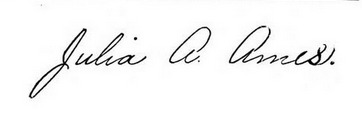
Signature of: julia a ames